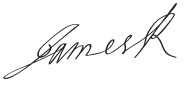
Signature of: james ii of england